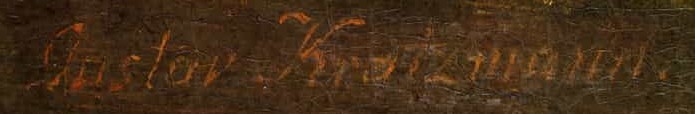
Signature of: karl gustav philipp kratzmann